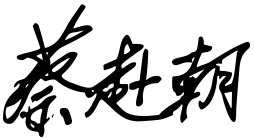
Signature of: cai fuchao